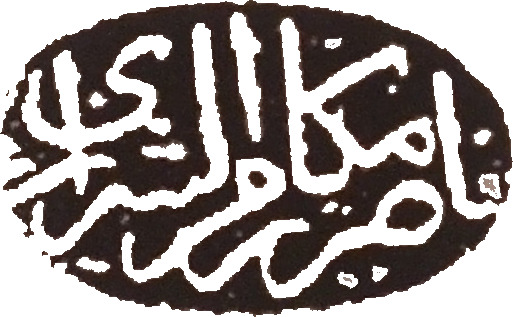
Signature of: naser makarem shirazi